Question: What is the property identification or parcel number listed?
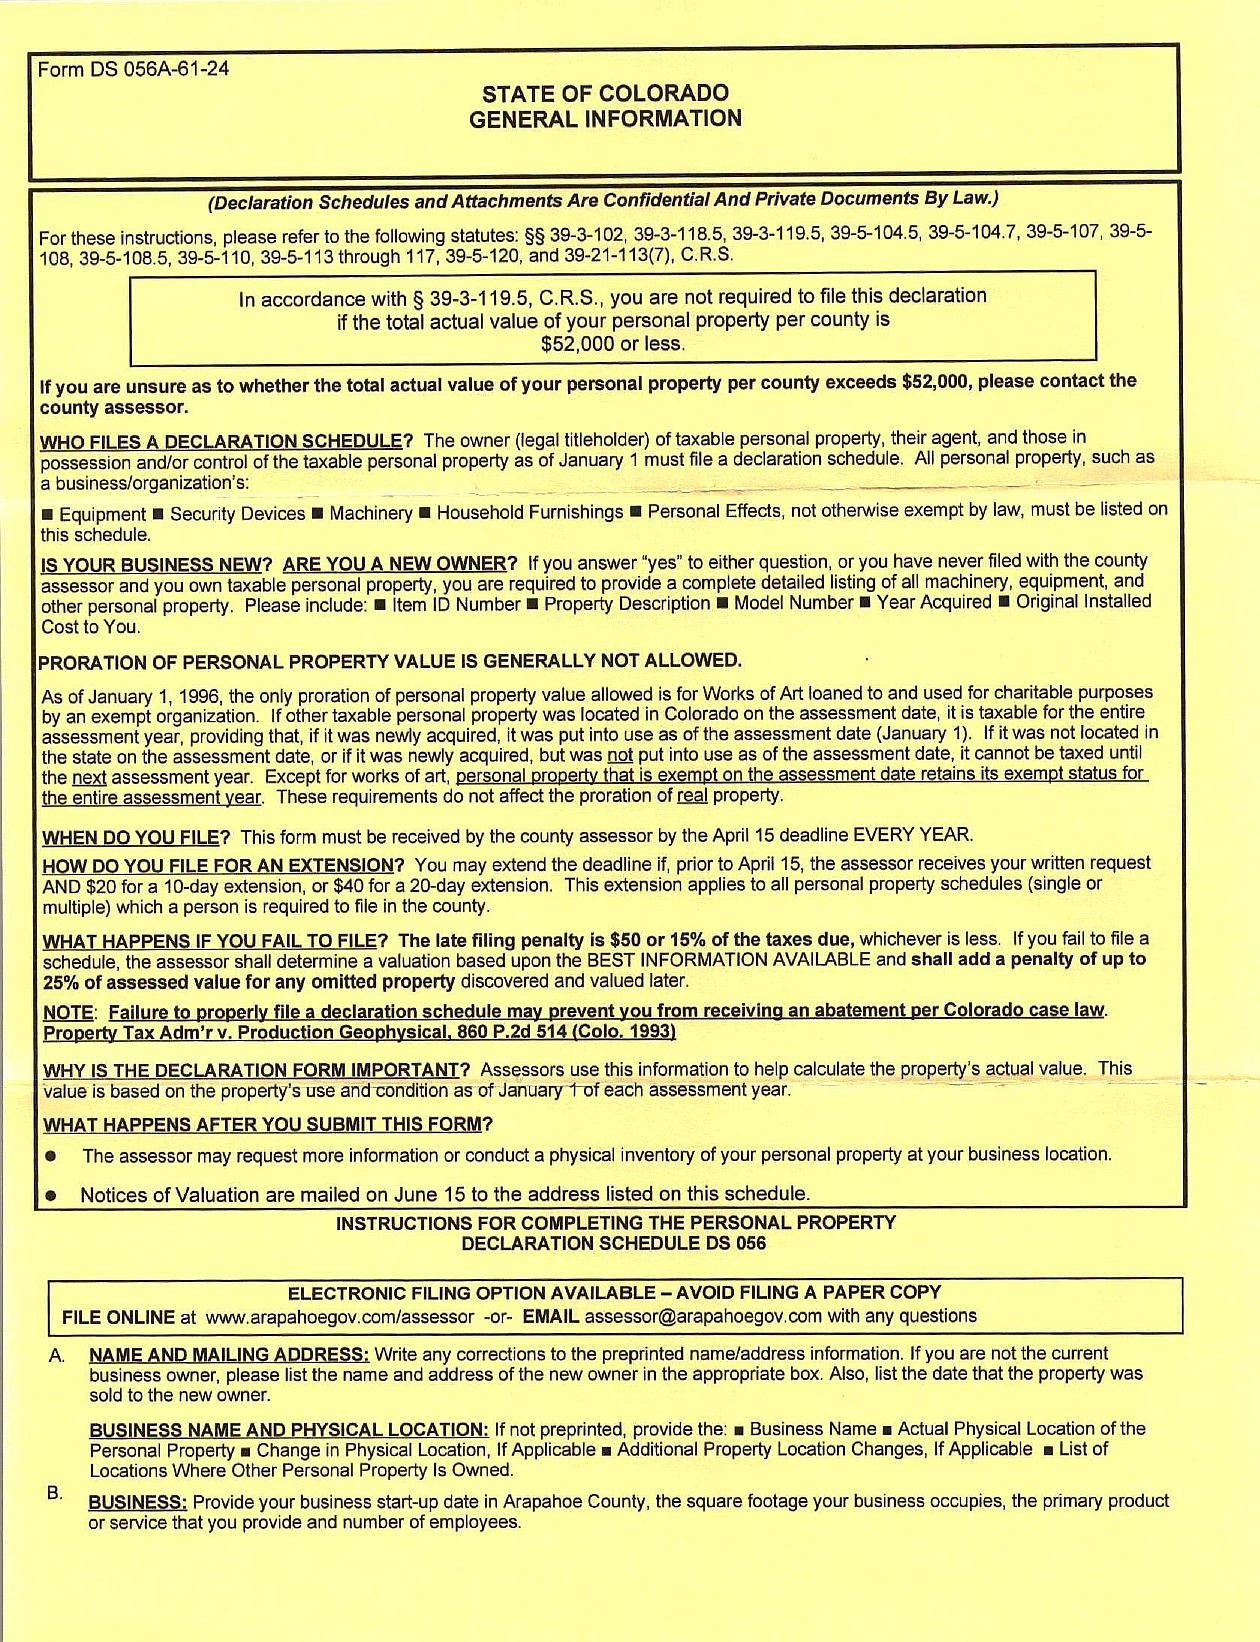
Answer: "Item ID Number"